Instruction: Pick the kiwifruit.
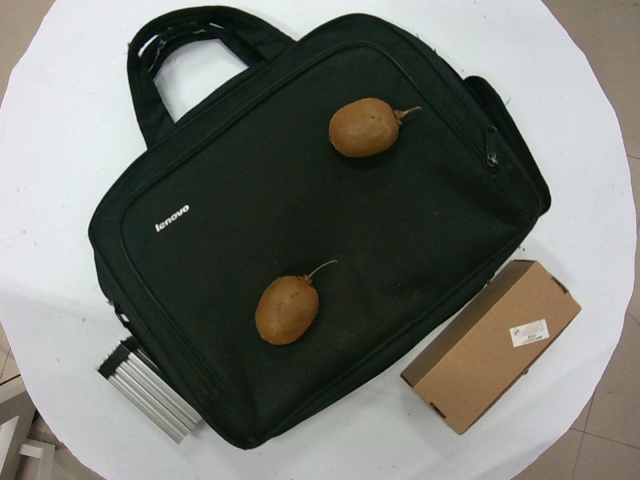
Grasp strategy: vertical